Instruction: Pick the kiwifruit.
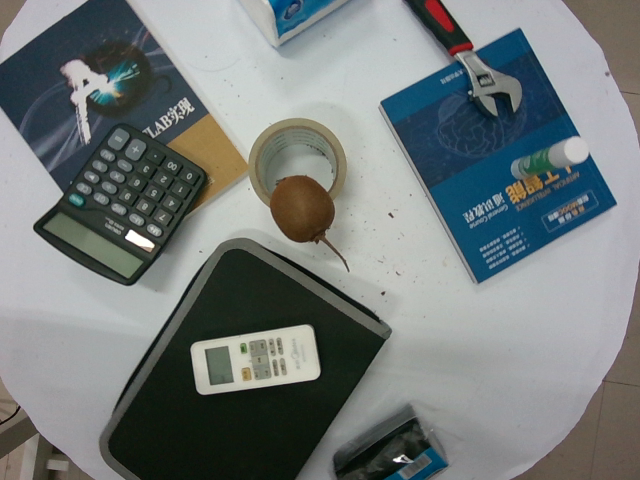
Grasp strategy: vertical